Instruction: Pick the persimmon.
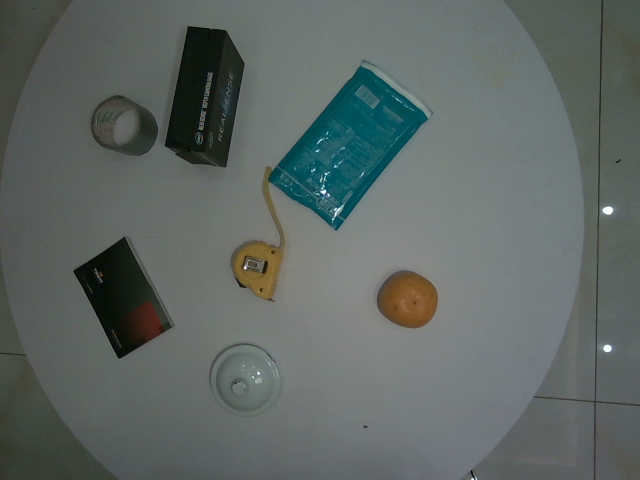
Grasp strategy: vertical